Question: What jurisdiction, city, or county is the document associated with?
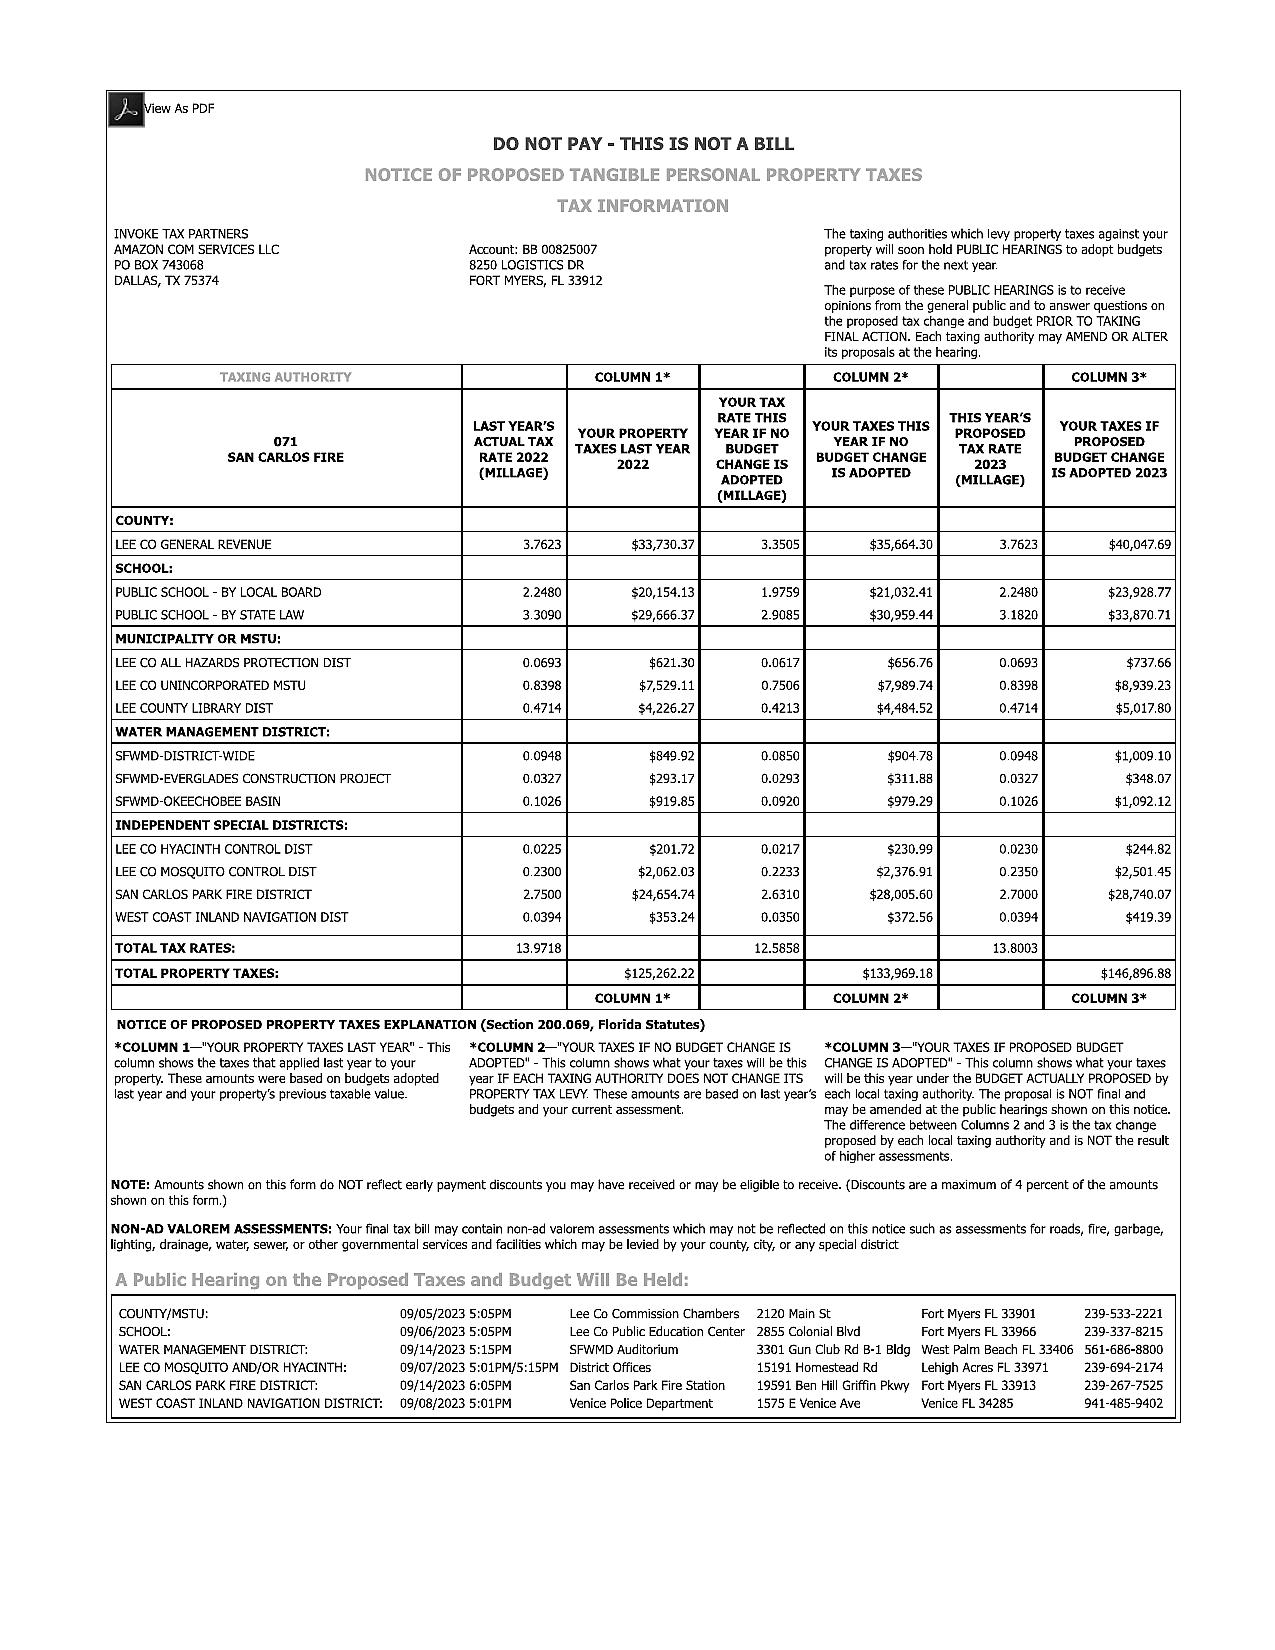
Answer: "Lee County"